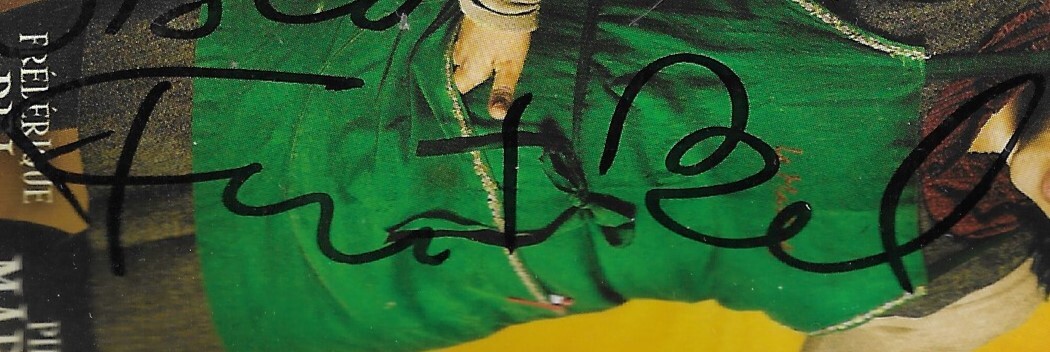
Signature of: frédérique bel